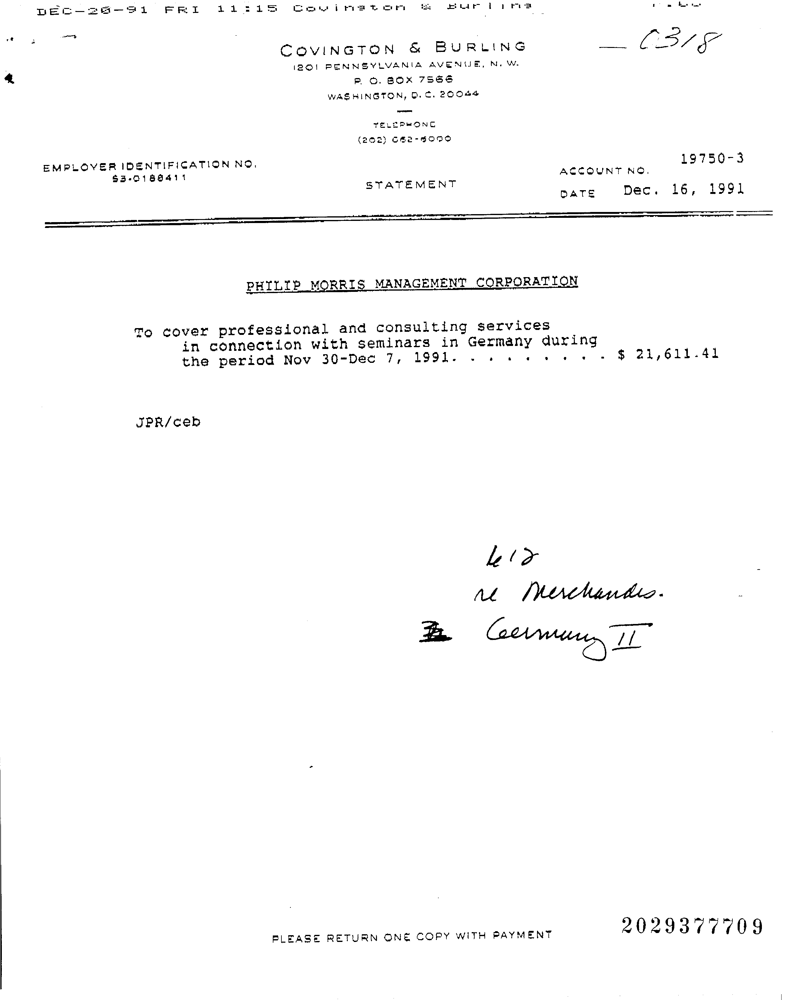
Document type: Invoice